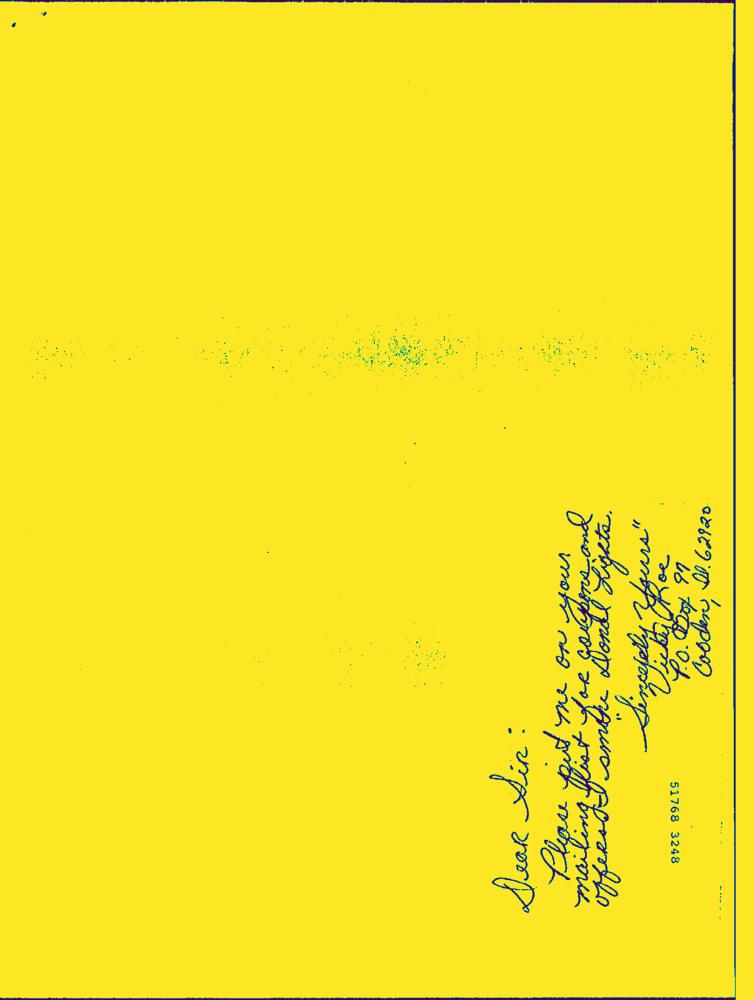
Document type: Hand-Written